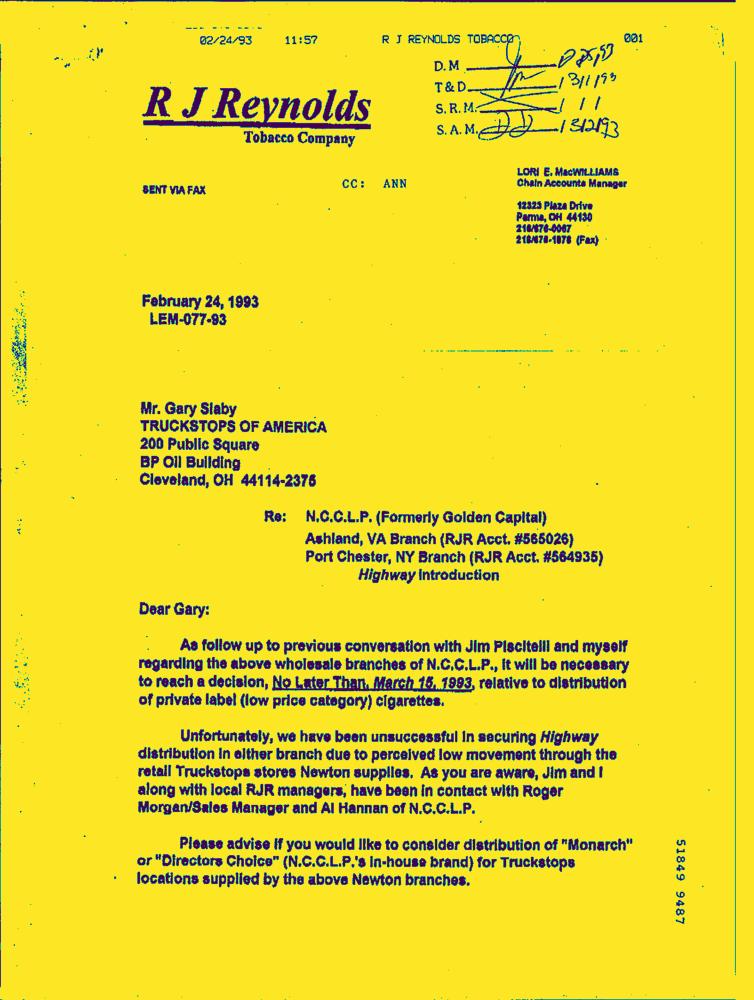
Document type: Letter-Doc